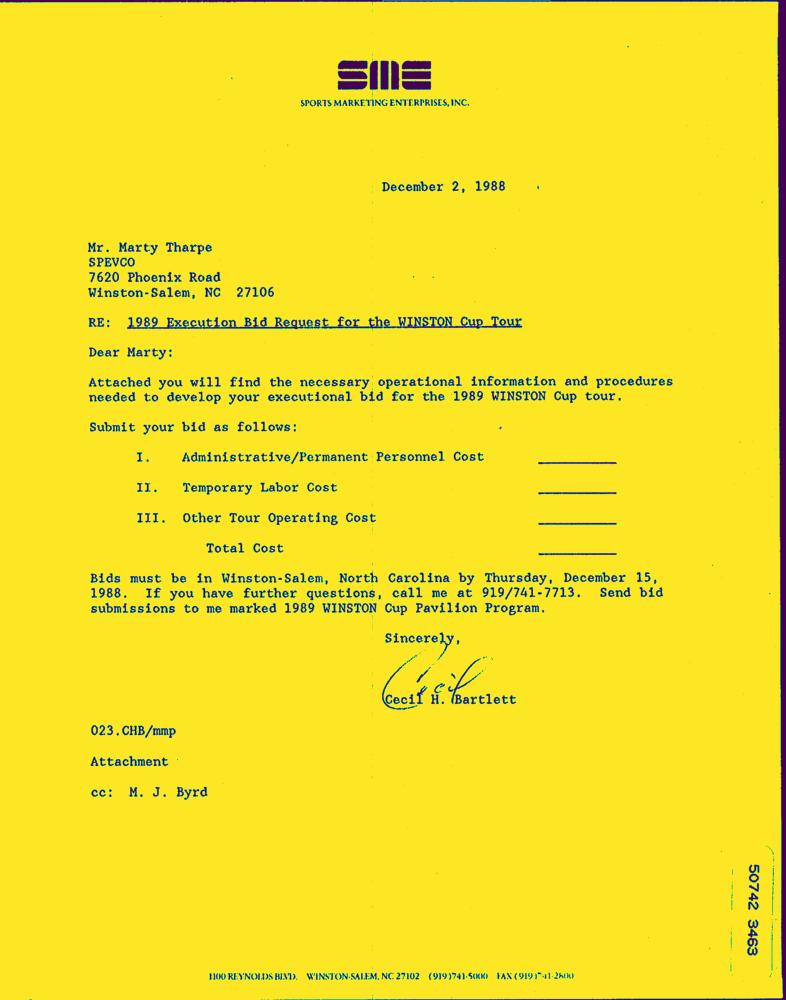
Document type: Letter-Doc